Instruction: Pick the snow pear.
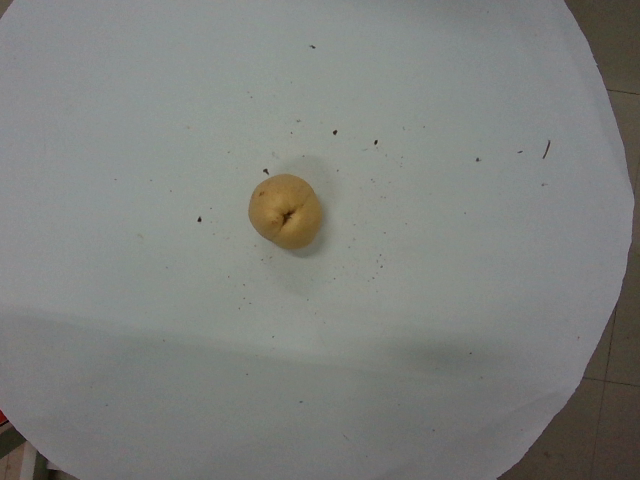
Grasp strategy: vertical